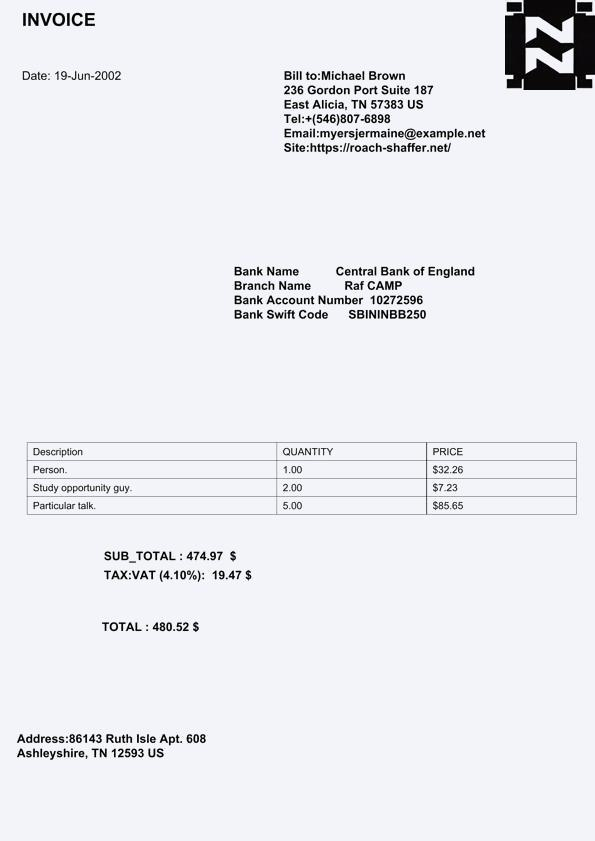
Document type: Invoice